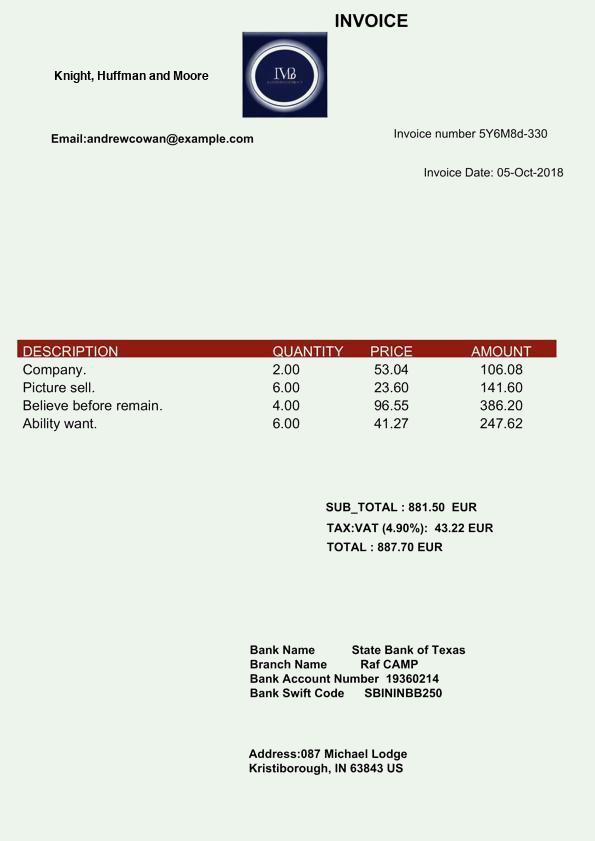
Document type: Invoice